Question: What jurisdiction, city, or county is the document associated with?
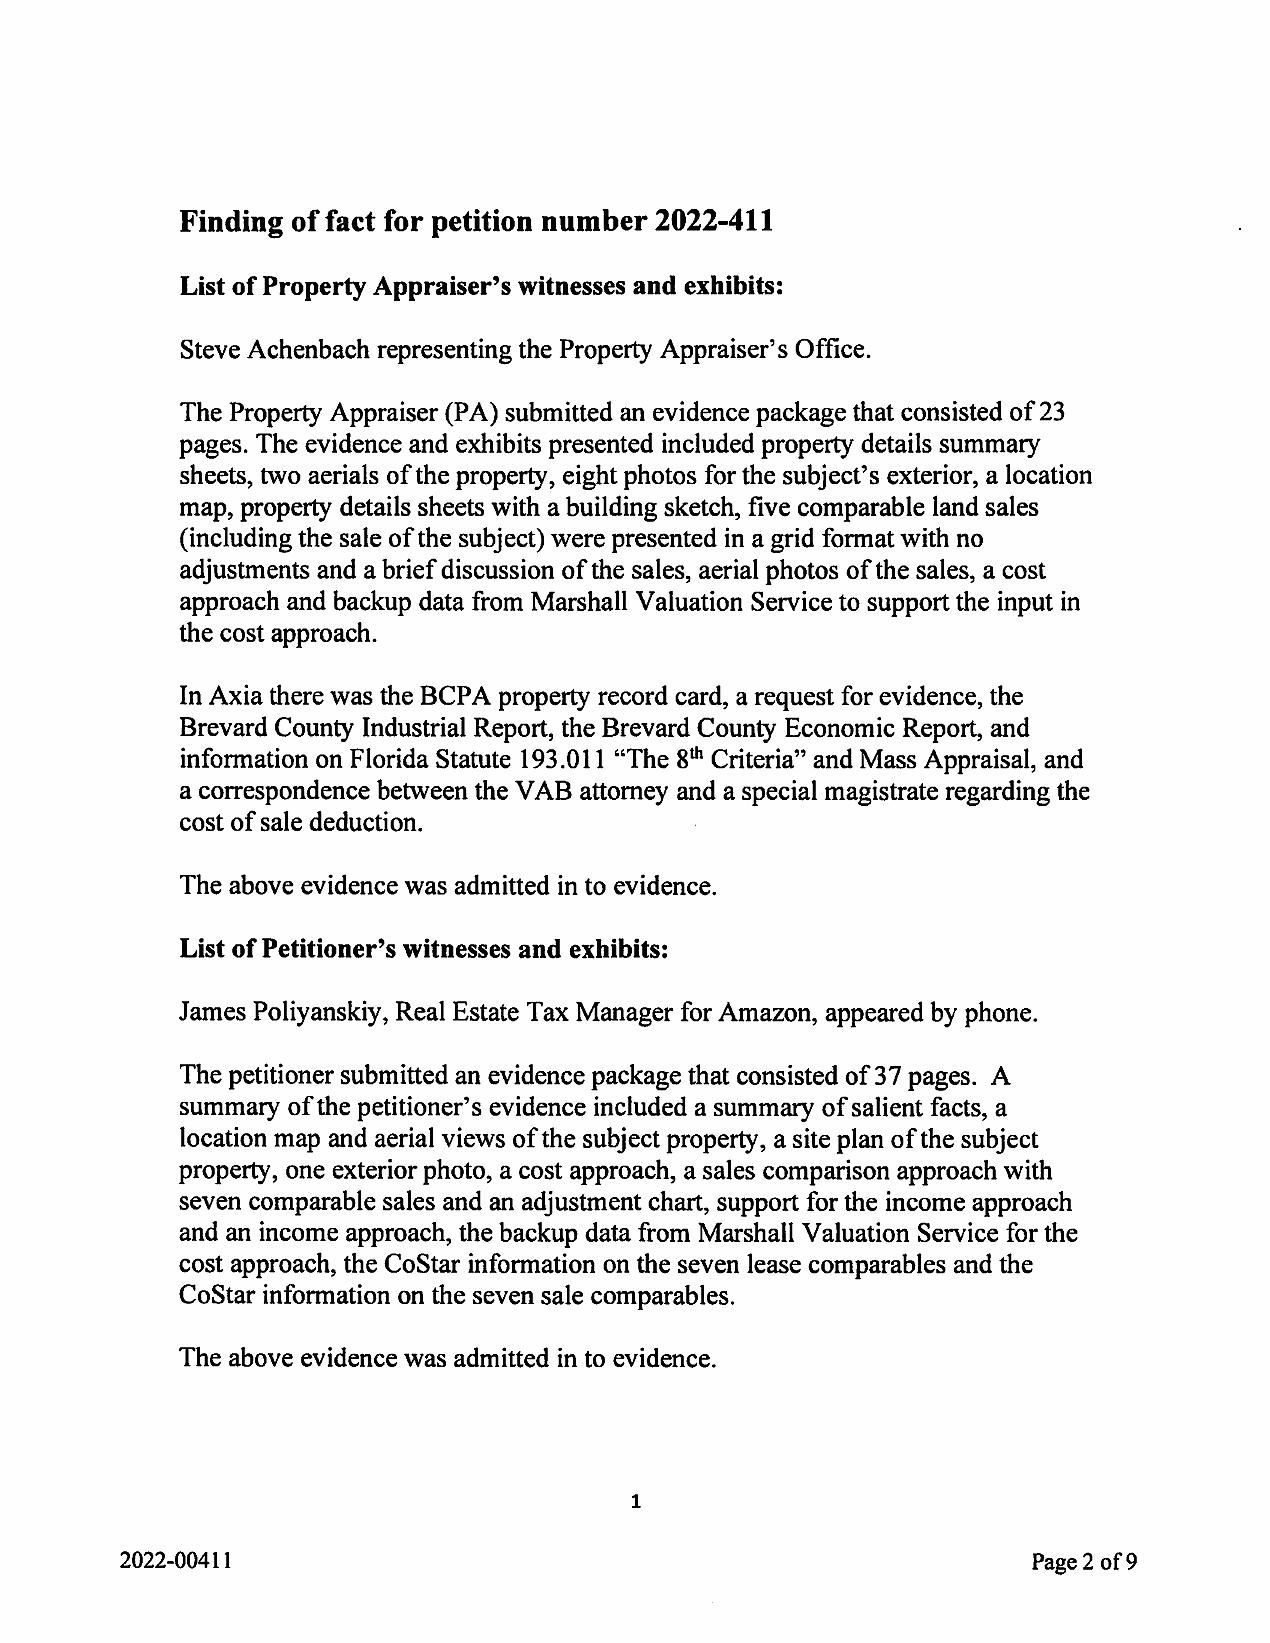
Answer: "Brevard County"